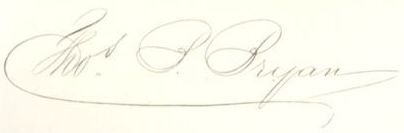
Signature of: thomas barbour bryan